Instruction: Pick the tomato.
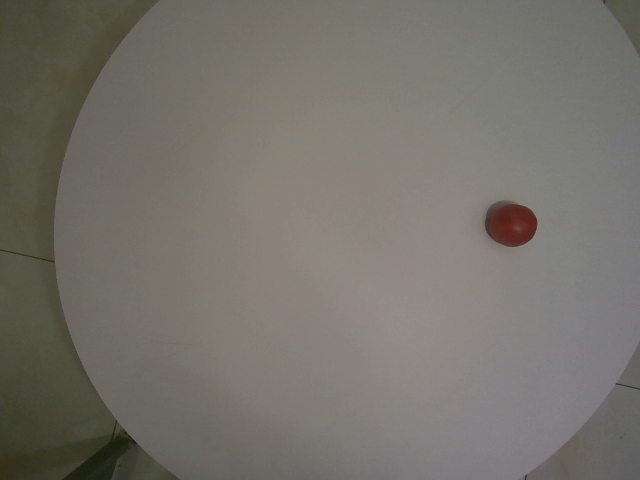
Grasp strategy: vertical